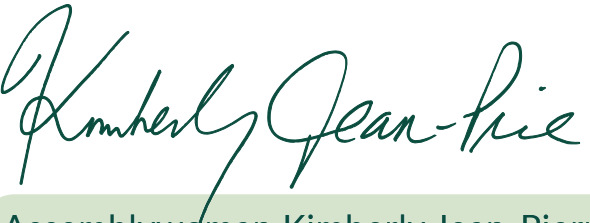
Signature of: kimberly jean pierre